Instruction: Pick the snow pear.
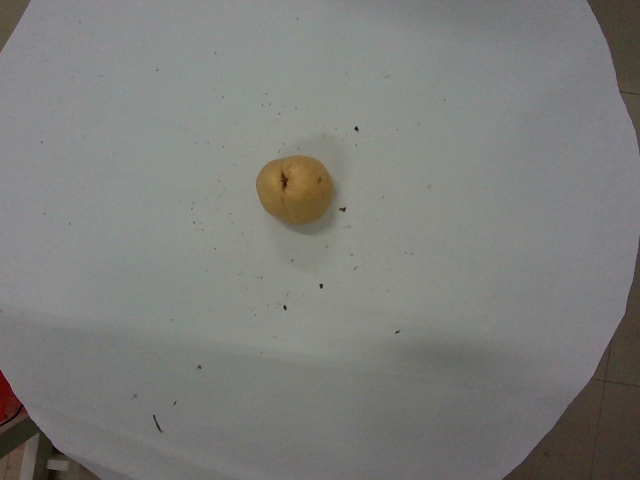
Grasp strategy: vertical